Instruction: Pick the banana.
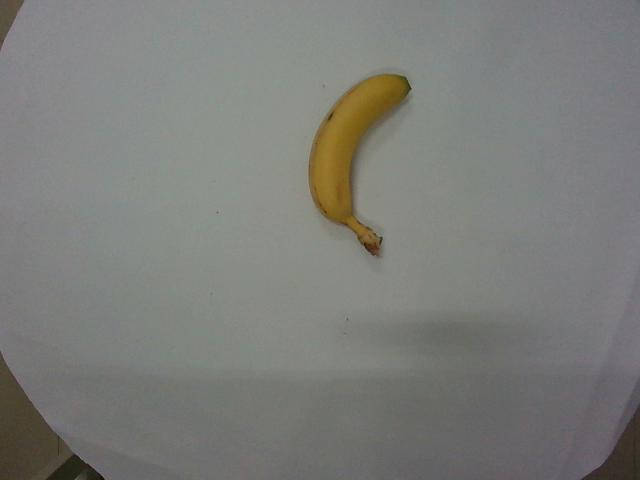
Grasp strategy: vertical